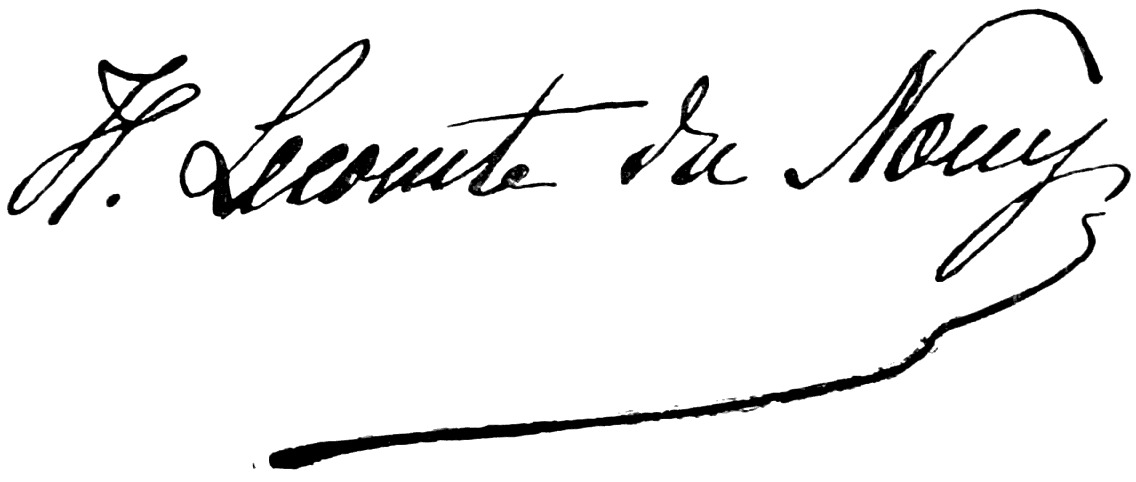
Signature of: hermine lecomte du nouÿ